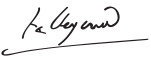
Signature of: charles maurice de talleyrand périgord